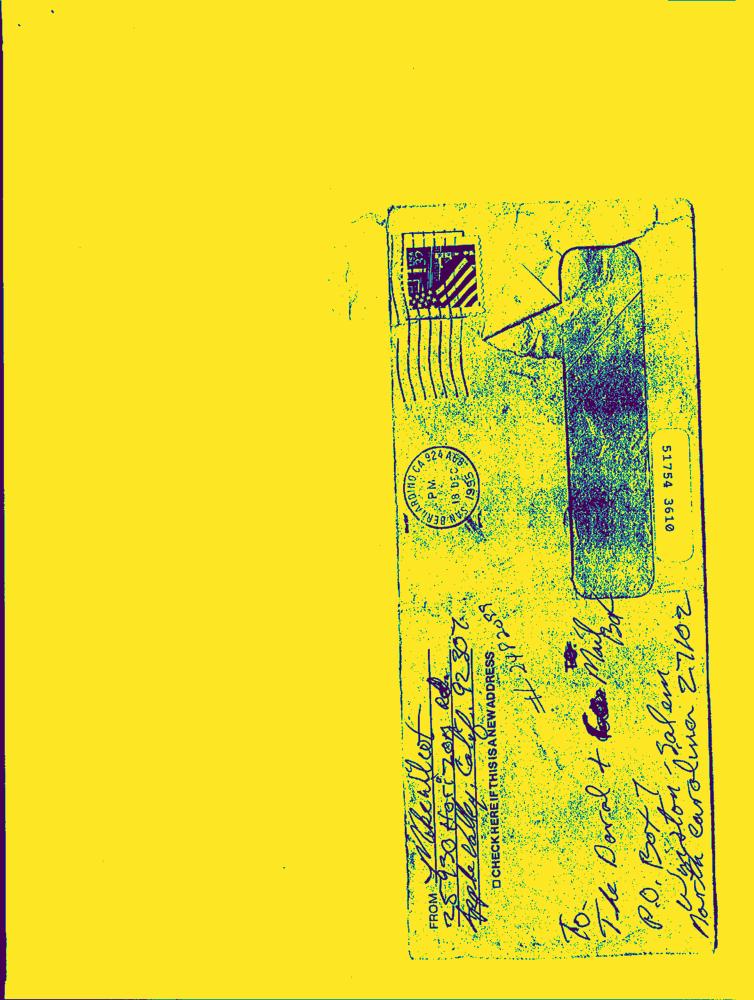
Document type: Hand-Written